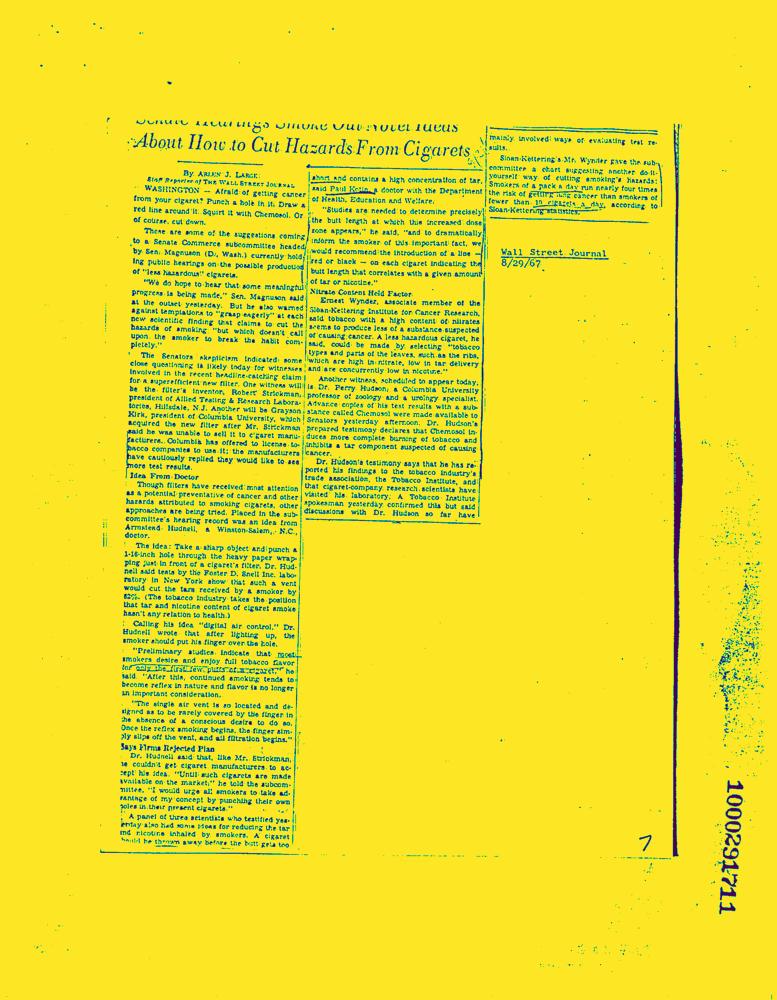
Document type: News-Article